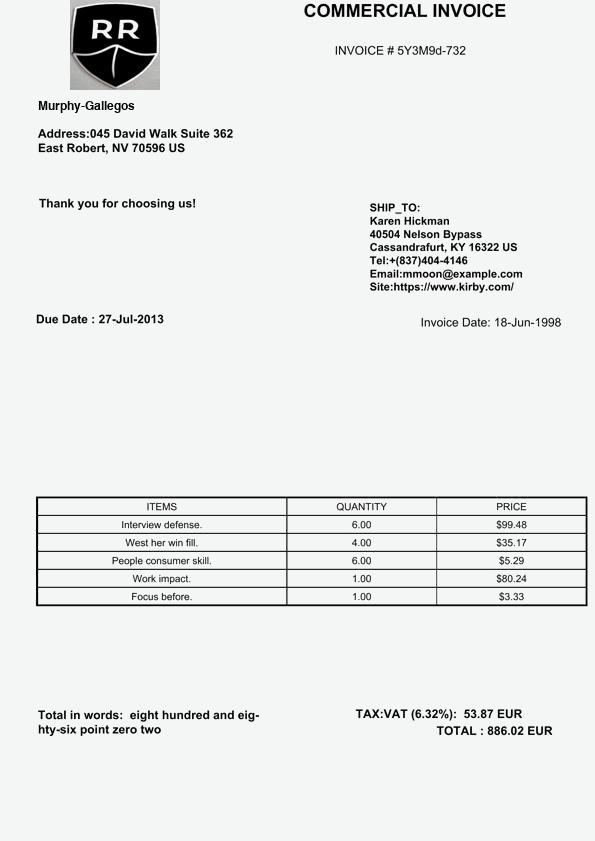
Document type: Invoice